Question: What do the imaging results show?
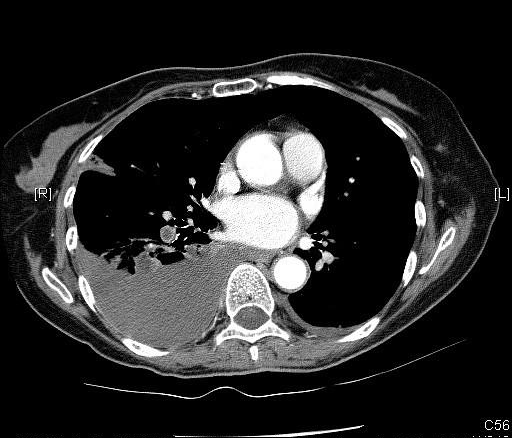
Answer: The imaging shows Bilateral pleural effusions, R>>L.  Right basilar atelectasis.
Main PA filling defect C/W saddle embolism.
Right lower lobe branch of PA filling defect c/w thromboembolism. Large filling defect draped at main pulmonary artery bifurcation.

Filling defect in RLL branch pulmonary artery.

Non loculated right pleural effusion..